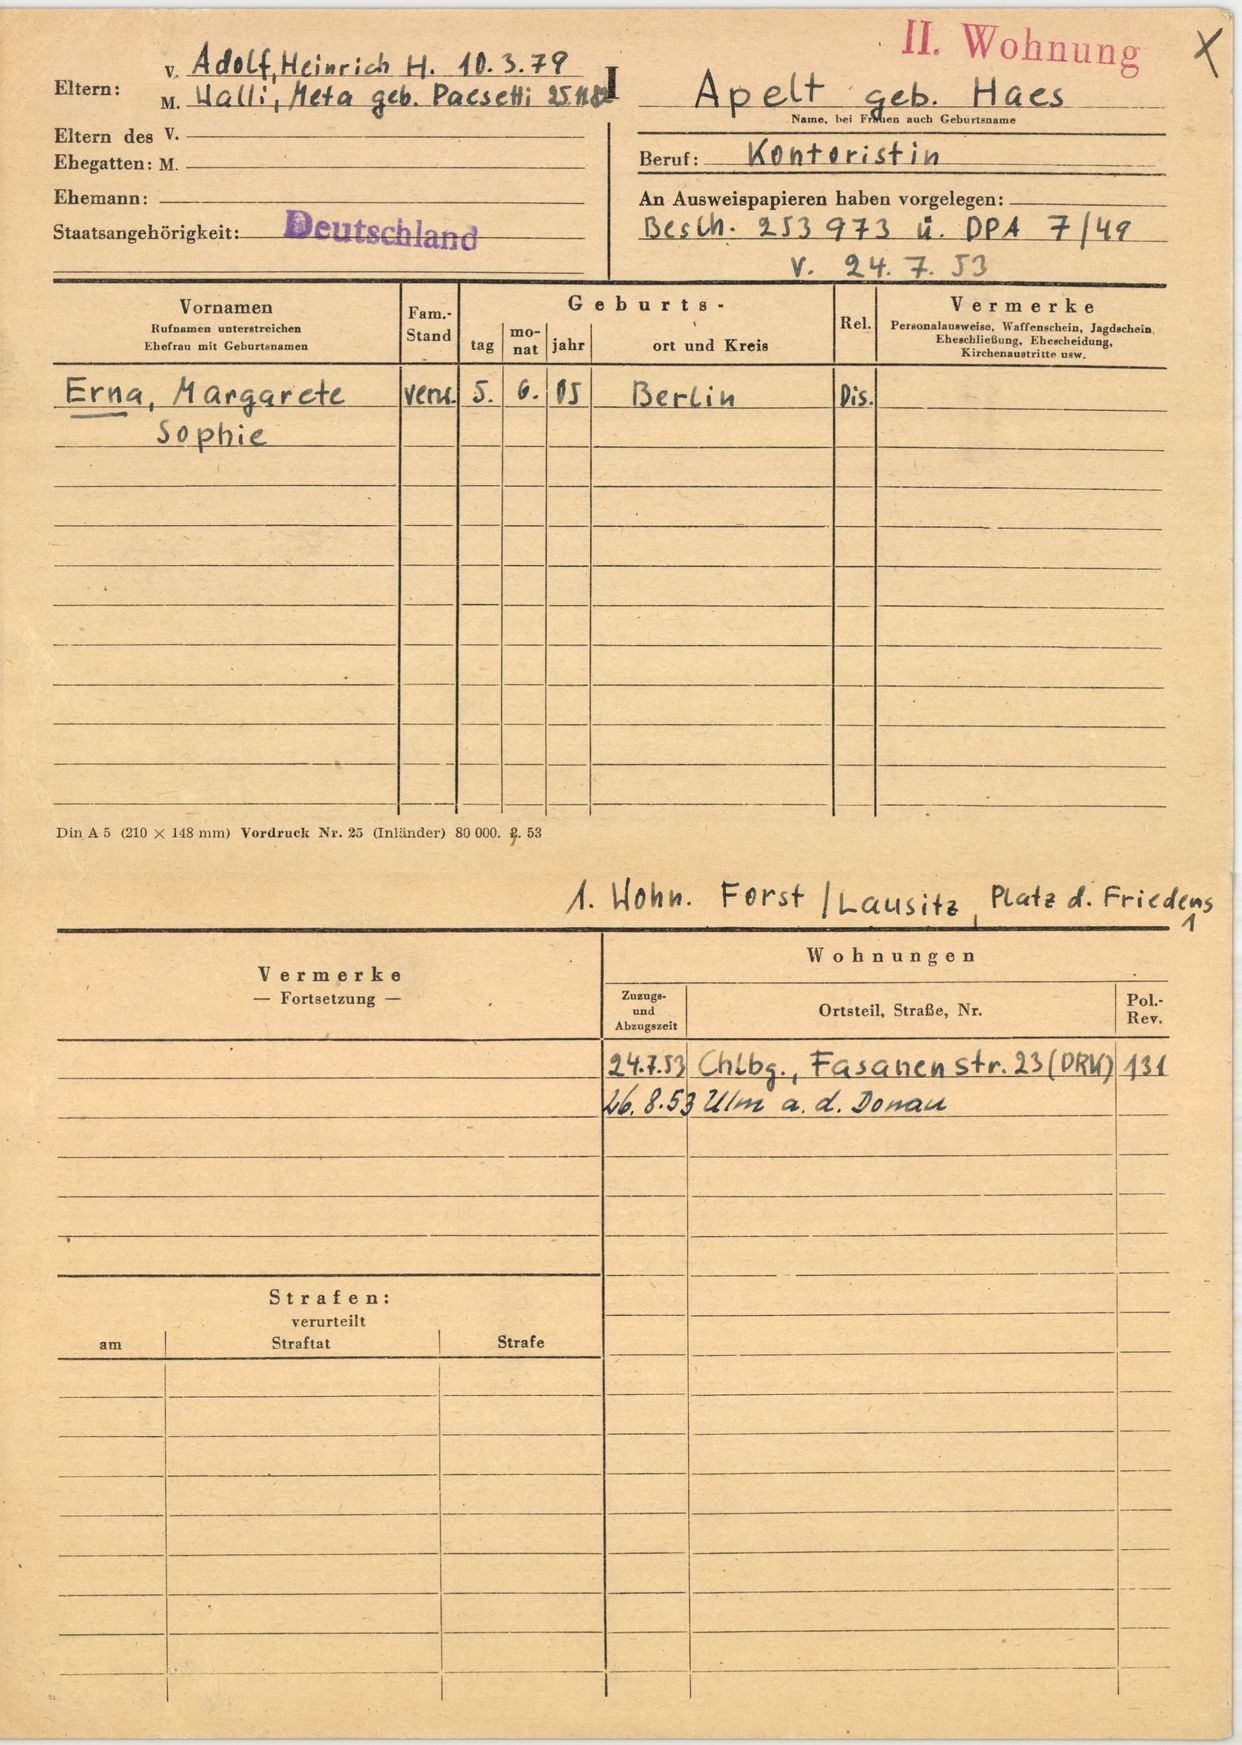
Apelt geb. Haes